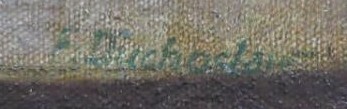
Signature of: františek ludvík duchoslav